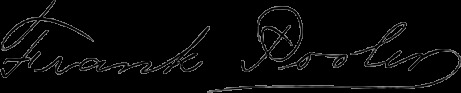
Signature of: frank pooler